Question: What is the total amount of taxes owed as per the document?
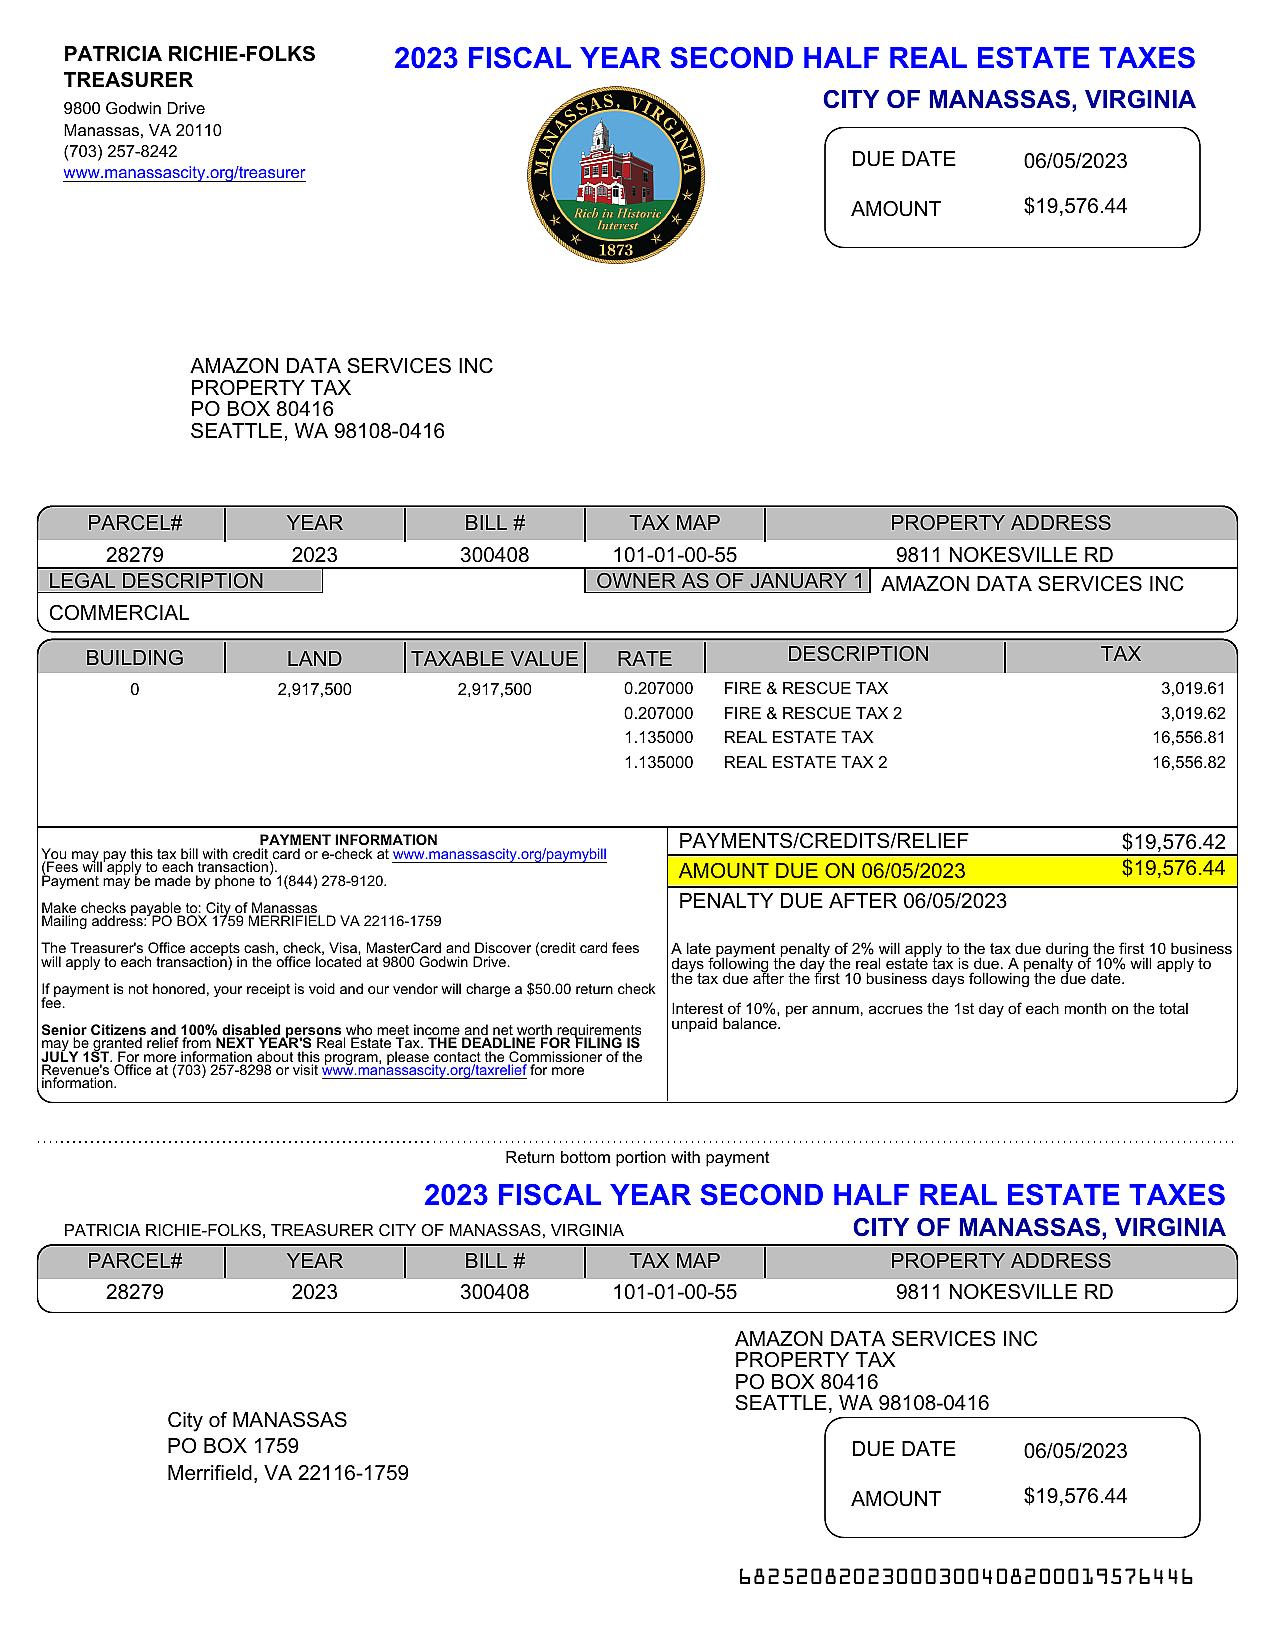
Answer: "$19,576.44 "